Question: What was observed in the imaging?
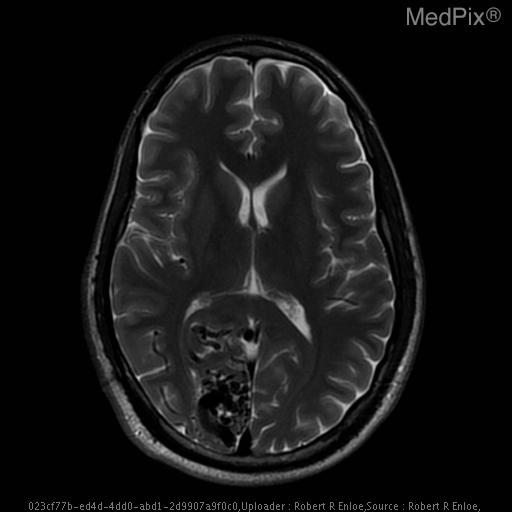
Answer: The imaging shows •  Right occipital lesion
•  Serpentine hypointensities with surrounding edema
•  Enlarged feeding vessels from both PCA and MCA supply
•  Small feeder from the ACA
•  Enlarged draining veins - varix -drains into superior sagittal sinus Right occipital lobe serpentine flow voids suggesting arteriovenous malformation. The lateral aspect shows some FLAIR hyperintensity and local sulcal effacement consistent with mild edema and possible impairment of occipital lobar venous drainage..